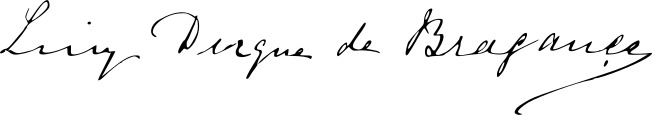
Signature of: luís filipe prince royal of portugal